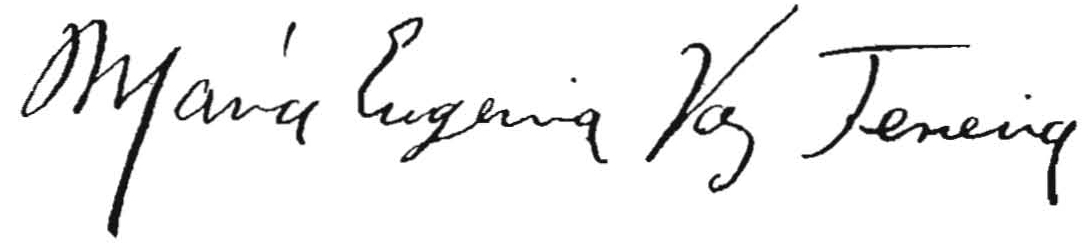
Signature of: maría eugenia vaz ferreira